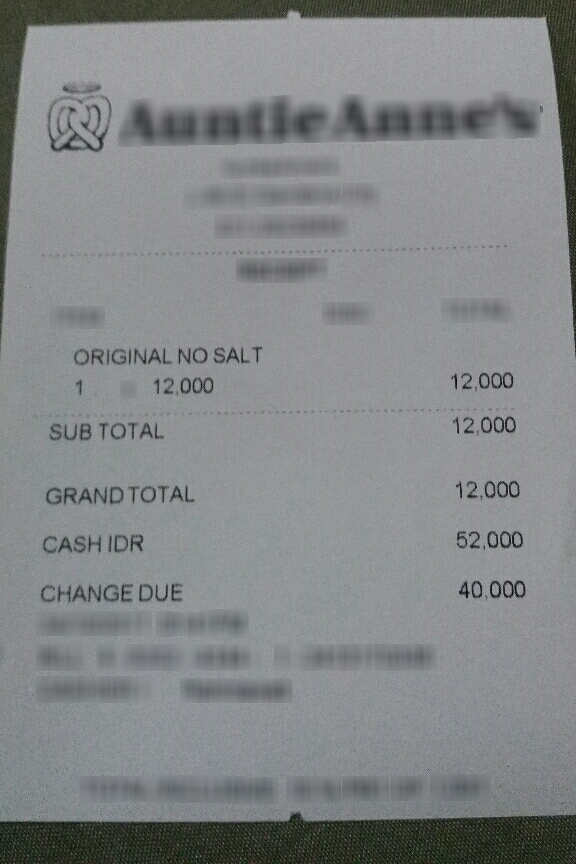
Number of items: 4
Subtotal: 12,000
Total: 12,000
OCR text regions:
text: IDR
text: ORIGINAL
text: NO
text: SALT
text: 1
text: 12,000
text: 12,000
text: SUB
text: TOTAL
text: 12,000
text: GRAND
text: TOTAL
text: 12,000
text: CASH
text: 52,000
text: CHANGE
text: DUE
text: 40,000